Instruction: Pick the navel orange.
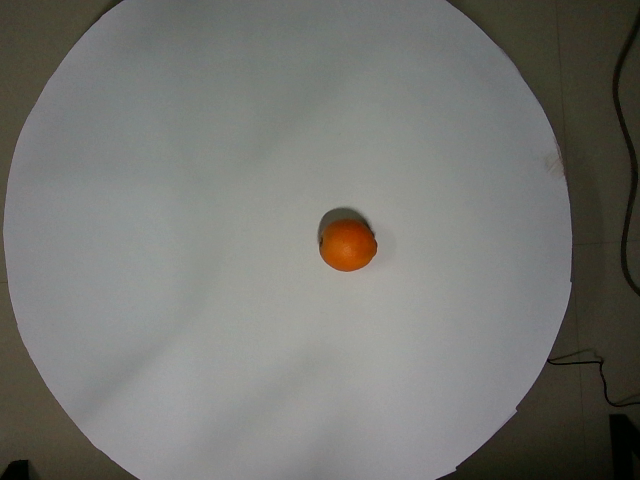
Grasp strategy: vertical